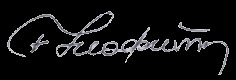
Signature of: neophyte of bulgaria